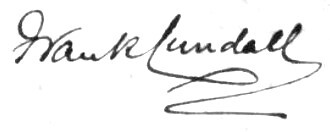
Signature of: frank cundall